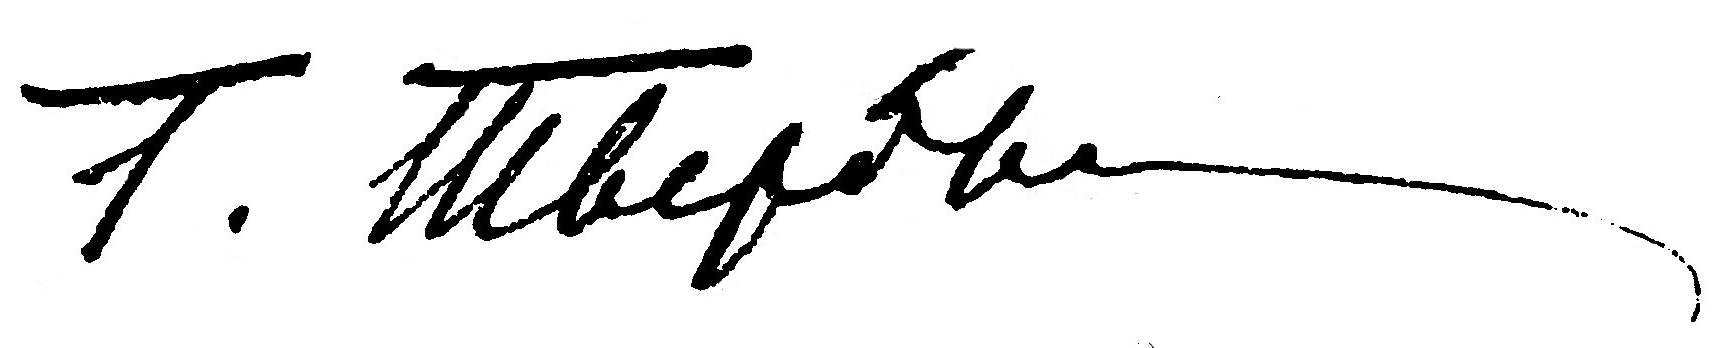
Signature of: q15074631